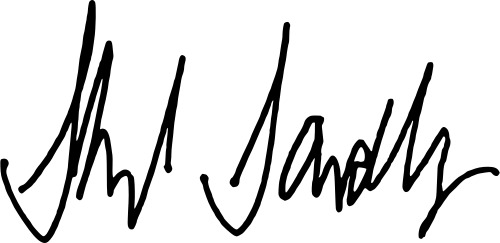
Signature of: sheryl sandberg